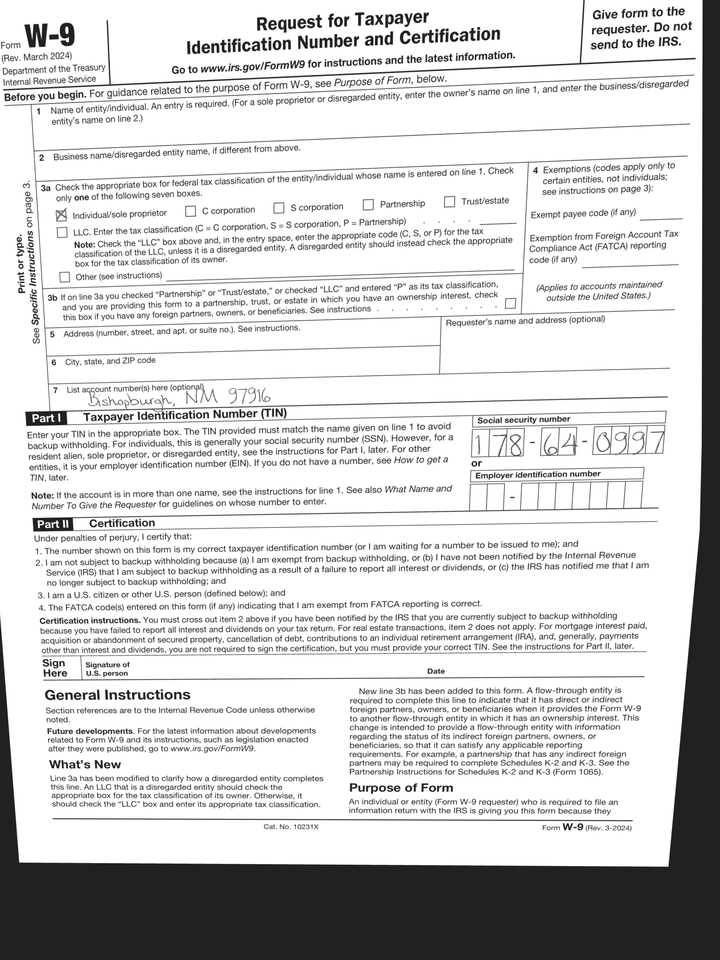
adr2: Bishopburgh, NM 97916
cbx: yes
ssn: 178640997